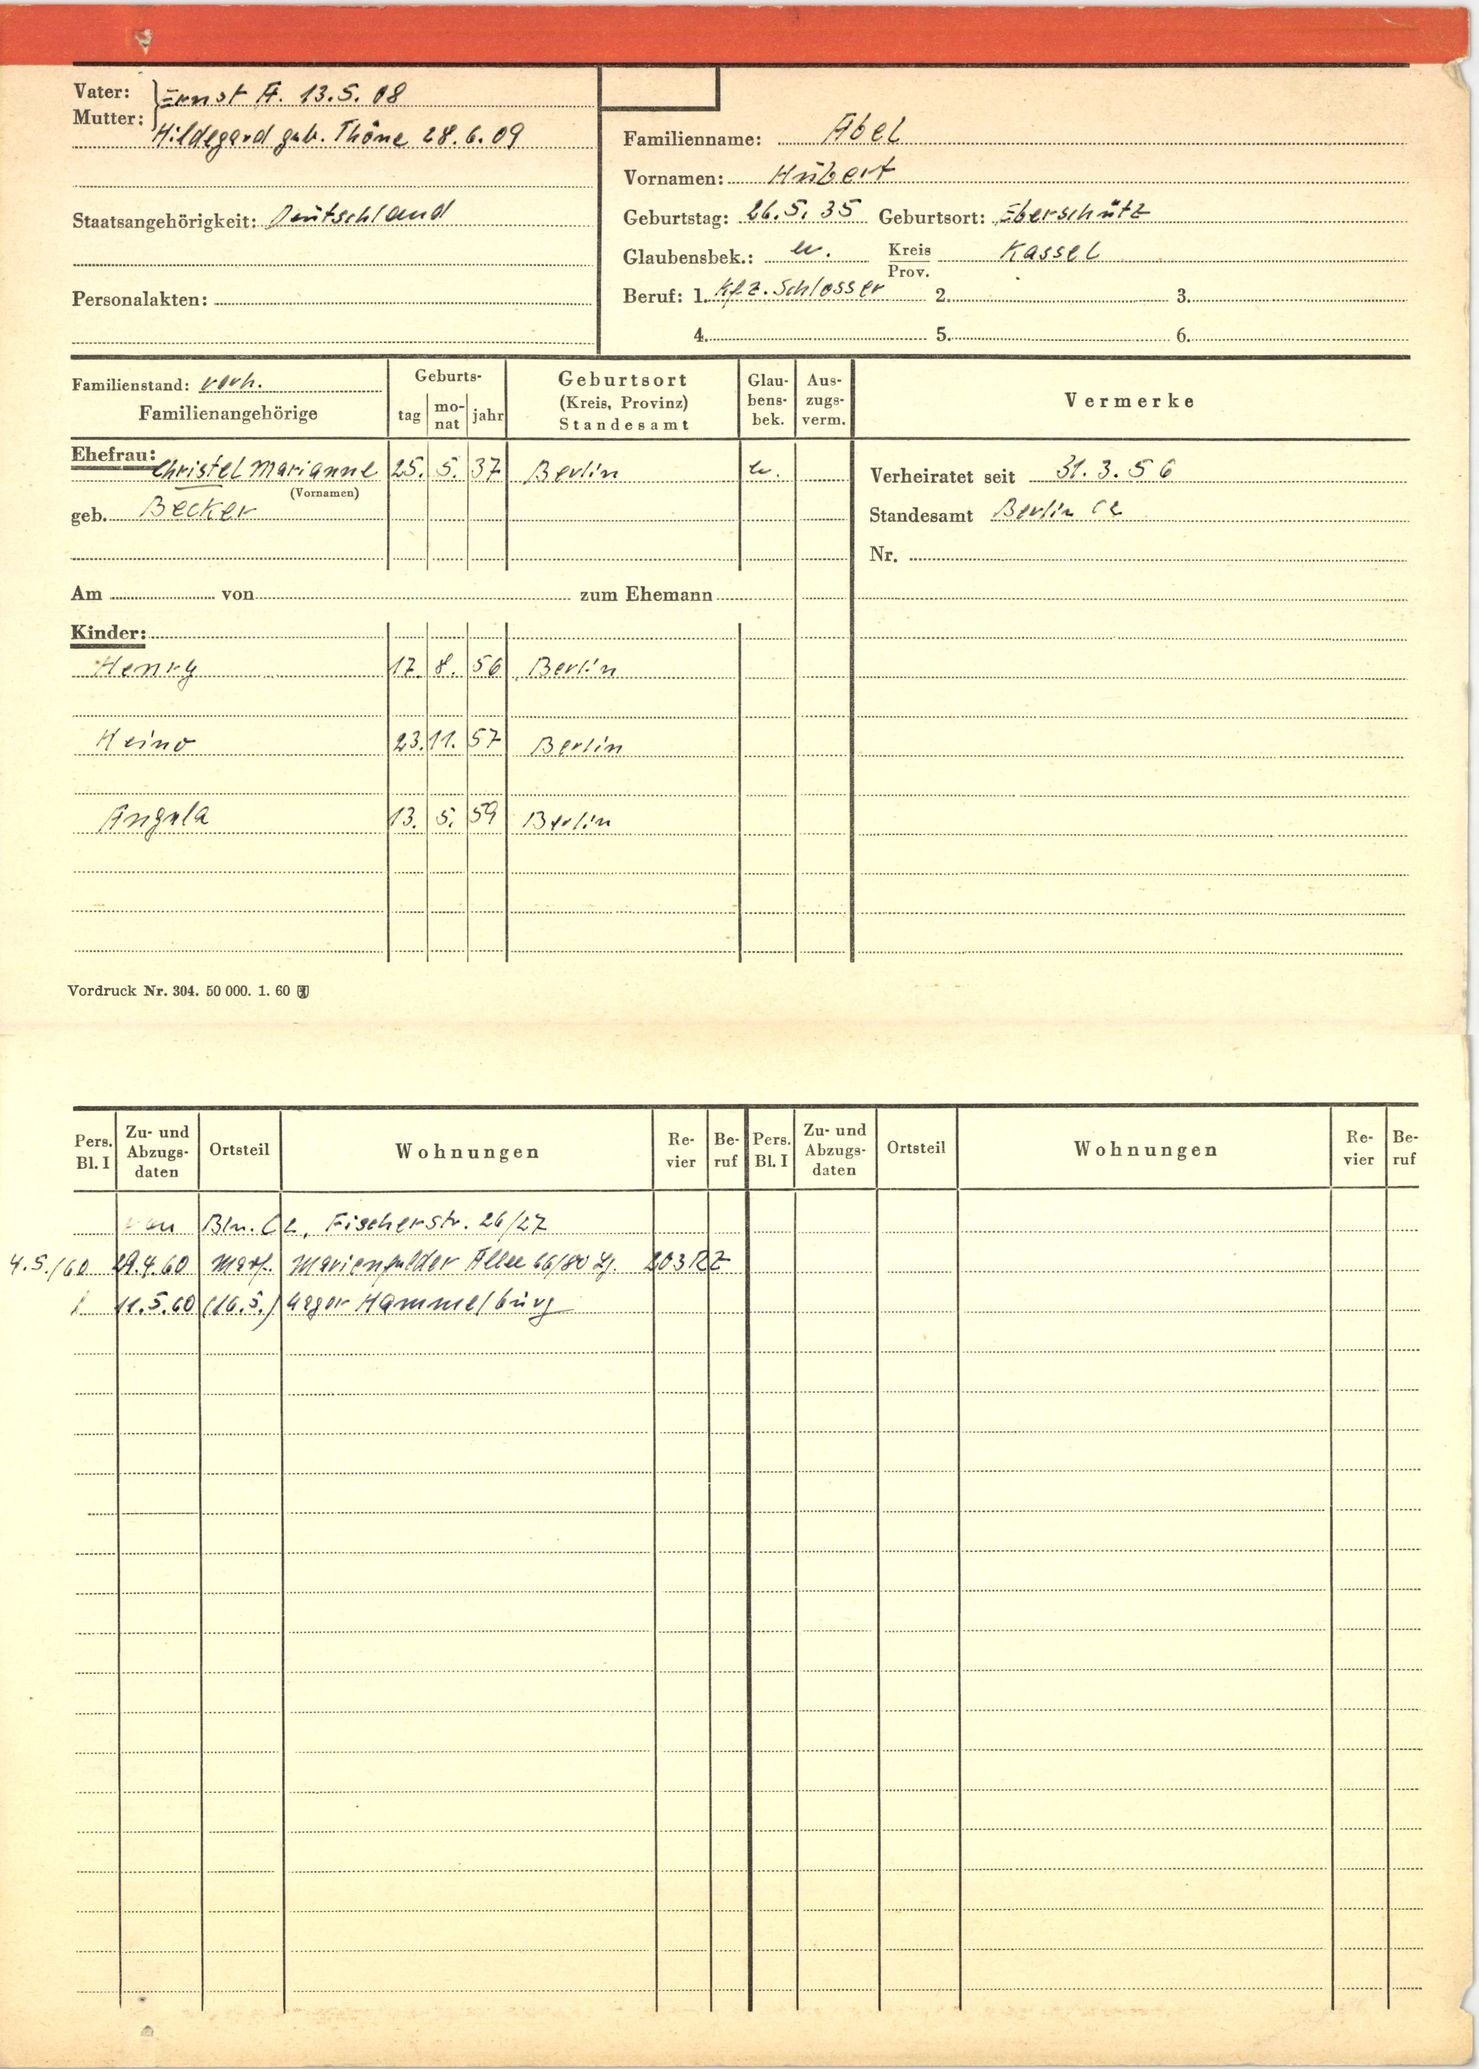
Abel